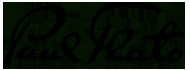
Signature of: paul edmund flato